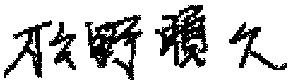
Signature of: yorihisa matsuno